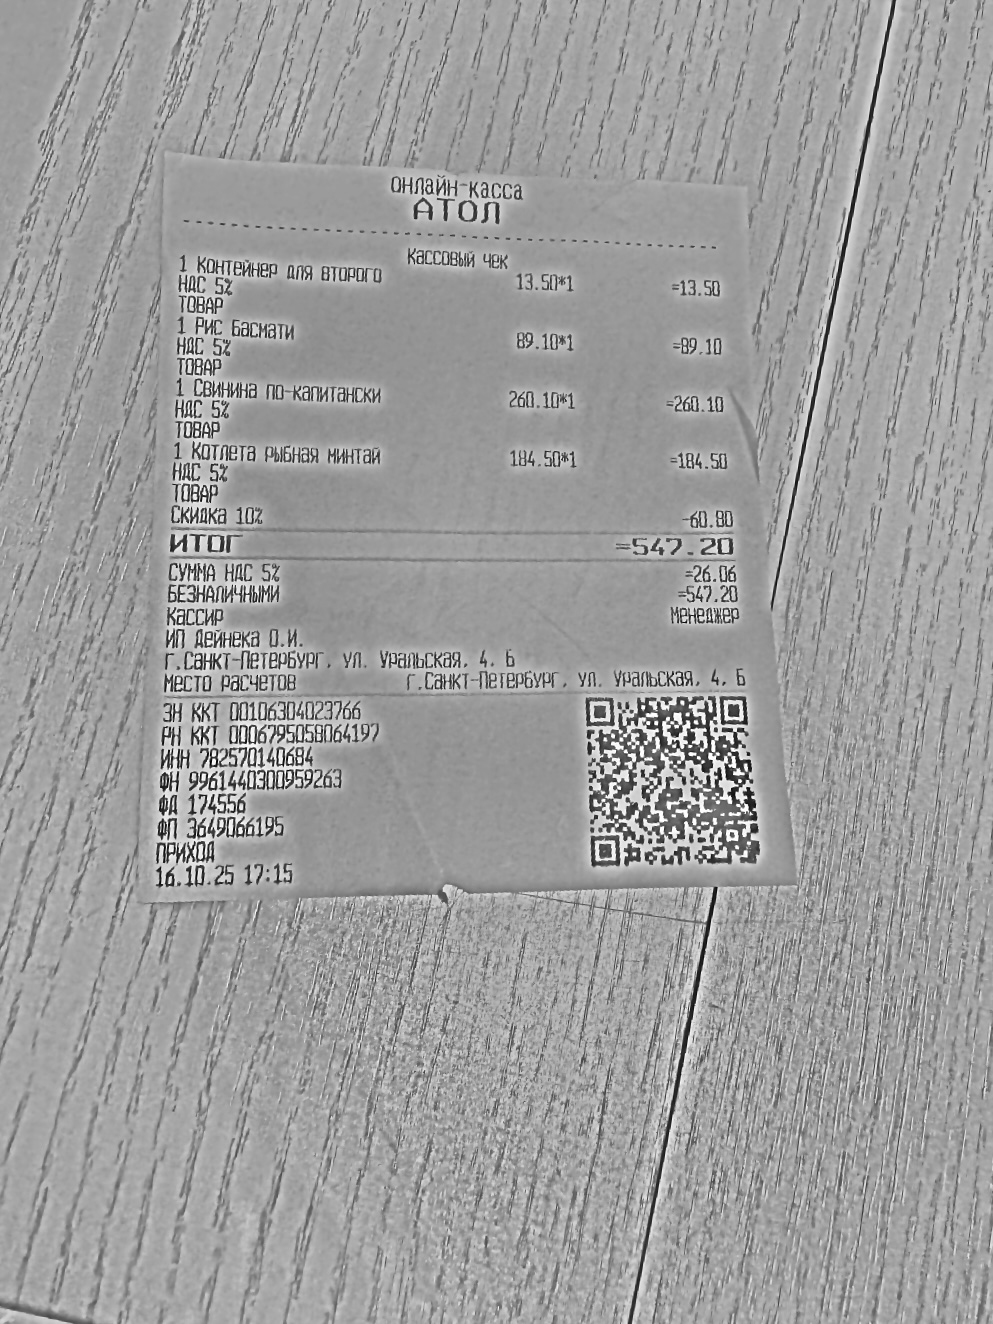
Продавец: ИП Дейнека О.И.
ИНН: 782570140684
Дата: 16.10.25
Товары: 1 Контейнер для второго; 1 Рис басмати; 1 Свинина по-капитански; 1 Котлета рыбная минтай; Скидка 10%
Количество: 1; 1; 1; 1; не указано
Цена: 13.50; 89.10; 260.10; 184.50; не указано
Сумма: 13.50; 89.10; 260.10; 184.50; -60.80
Итого: 547.20